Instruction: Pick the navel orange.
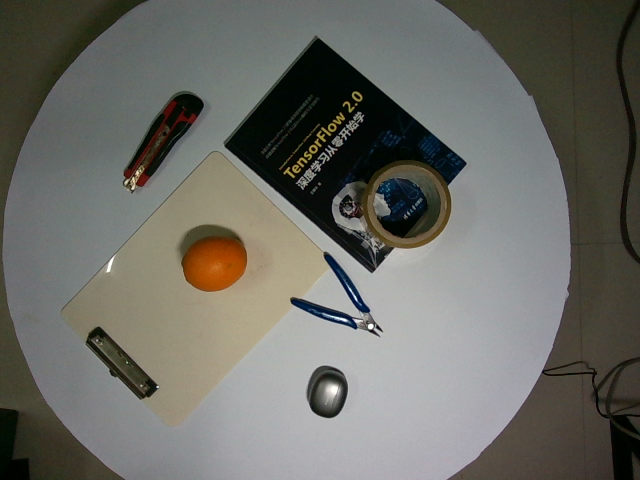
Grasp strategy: vertical